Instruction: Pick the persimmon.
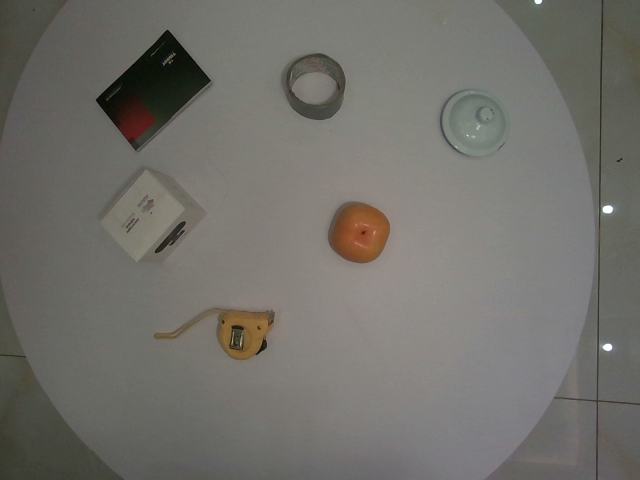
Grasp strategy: vertical